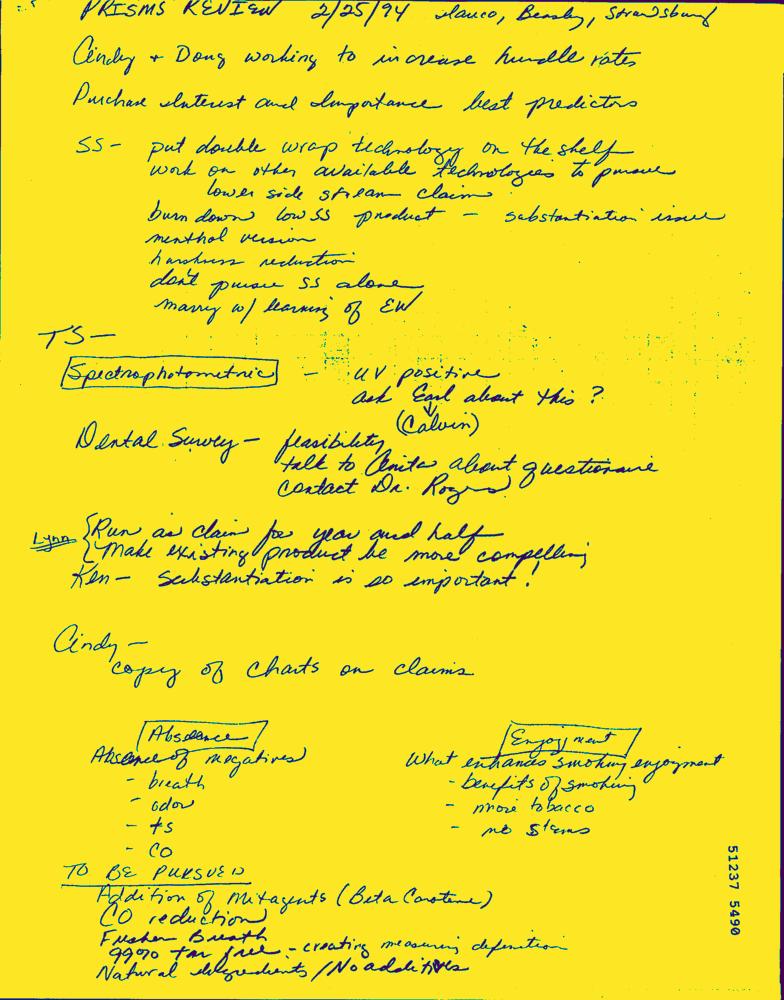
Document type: Hand-Written